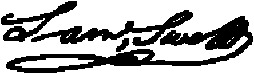
Signature of: samuel swett